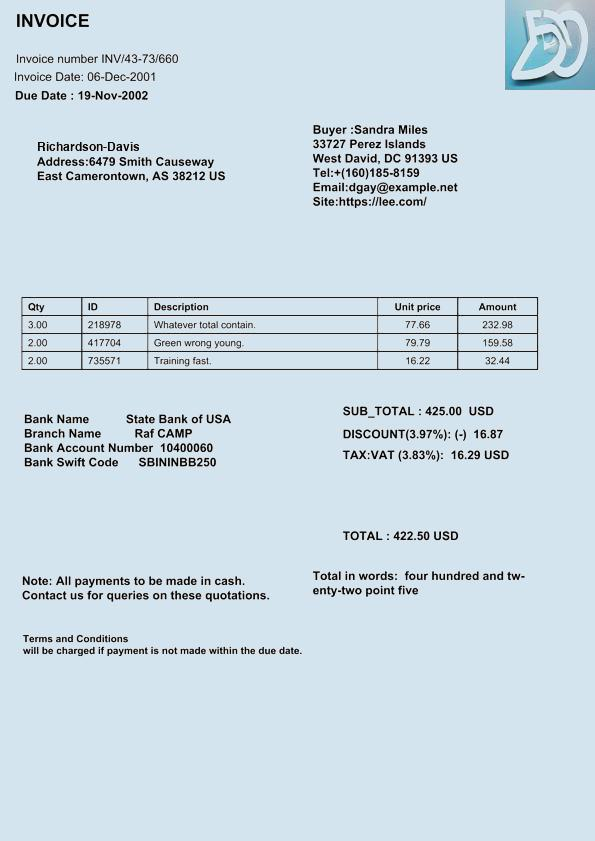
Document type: Invoice